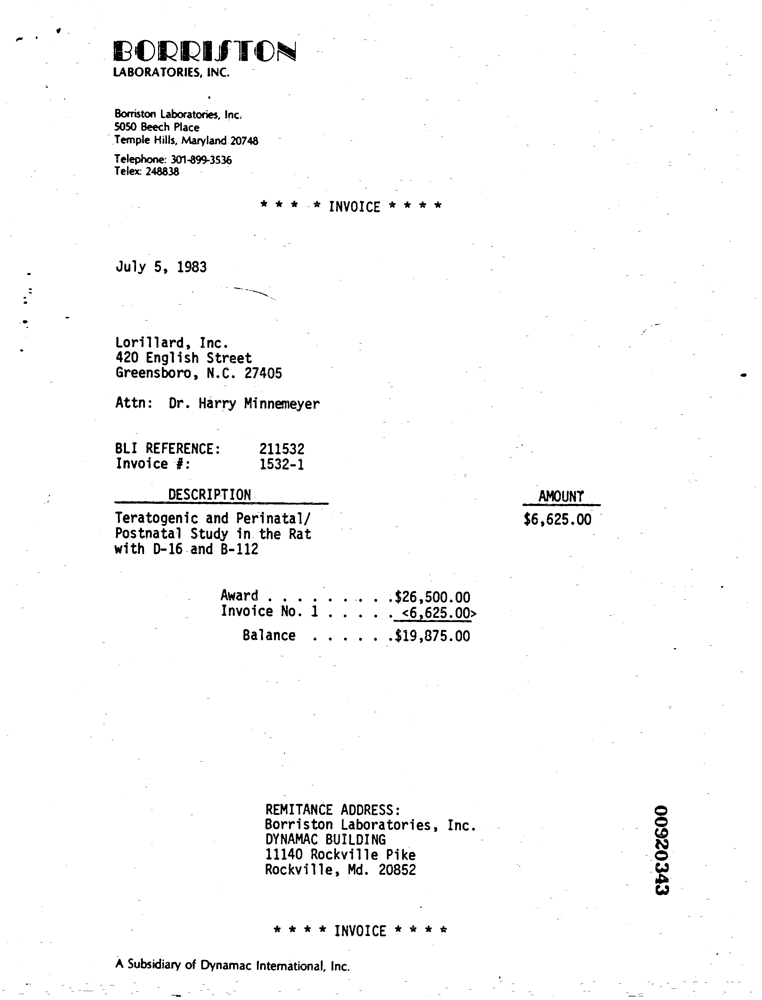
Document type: Invoice